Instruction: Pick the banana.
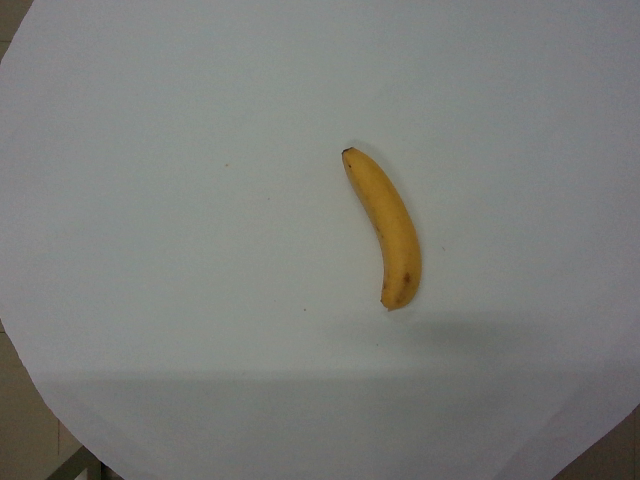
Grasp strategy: vertical